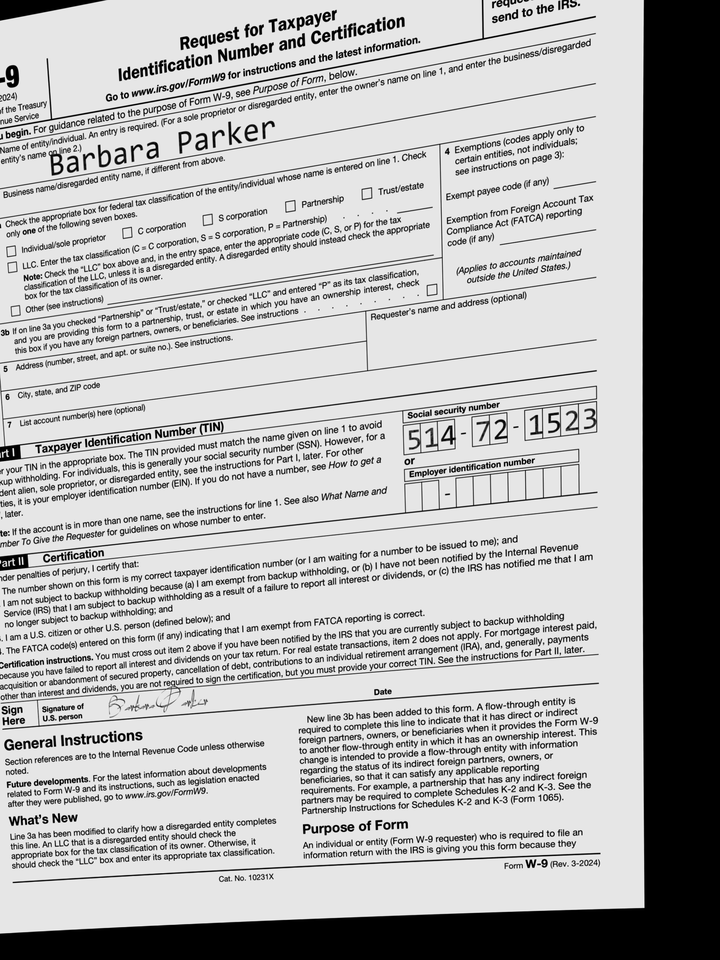
cbx: no
ssn: 514721523
enm: Barbara Parker